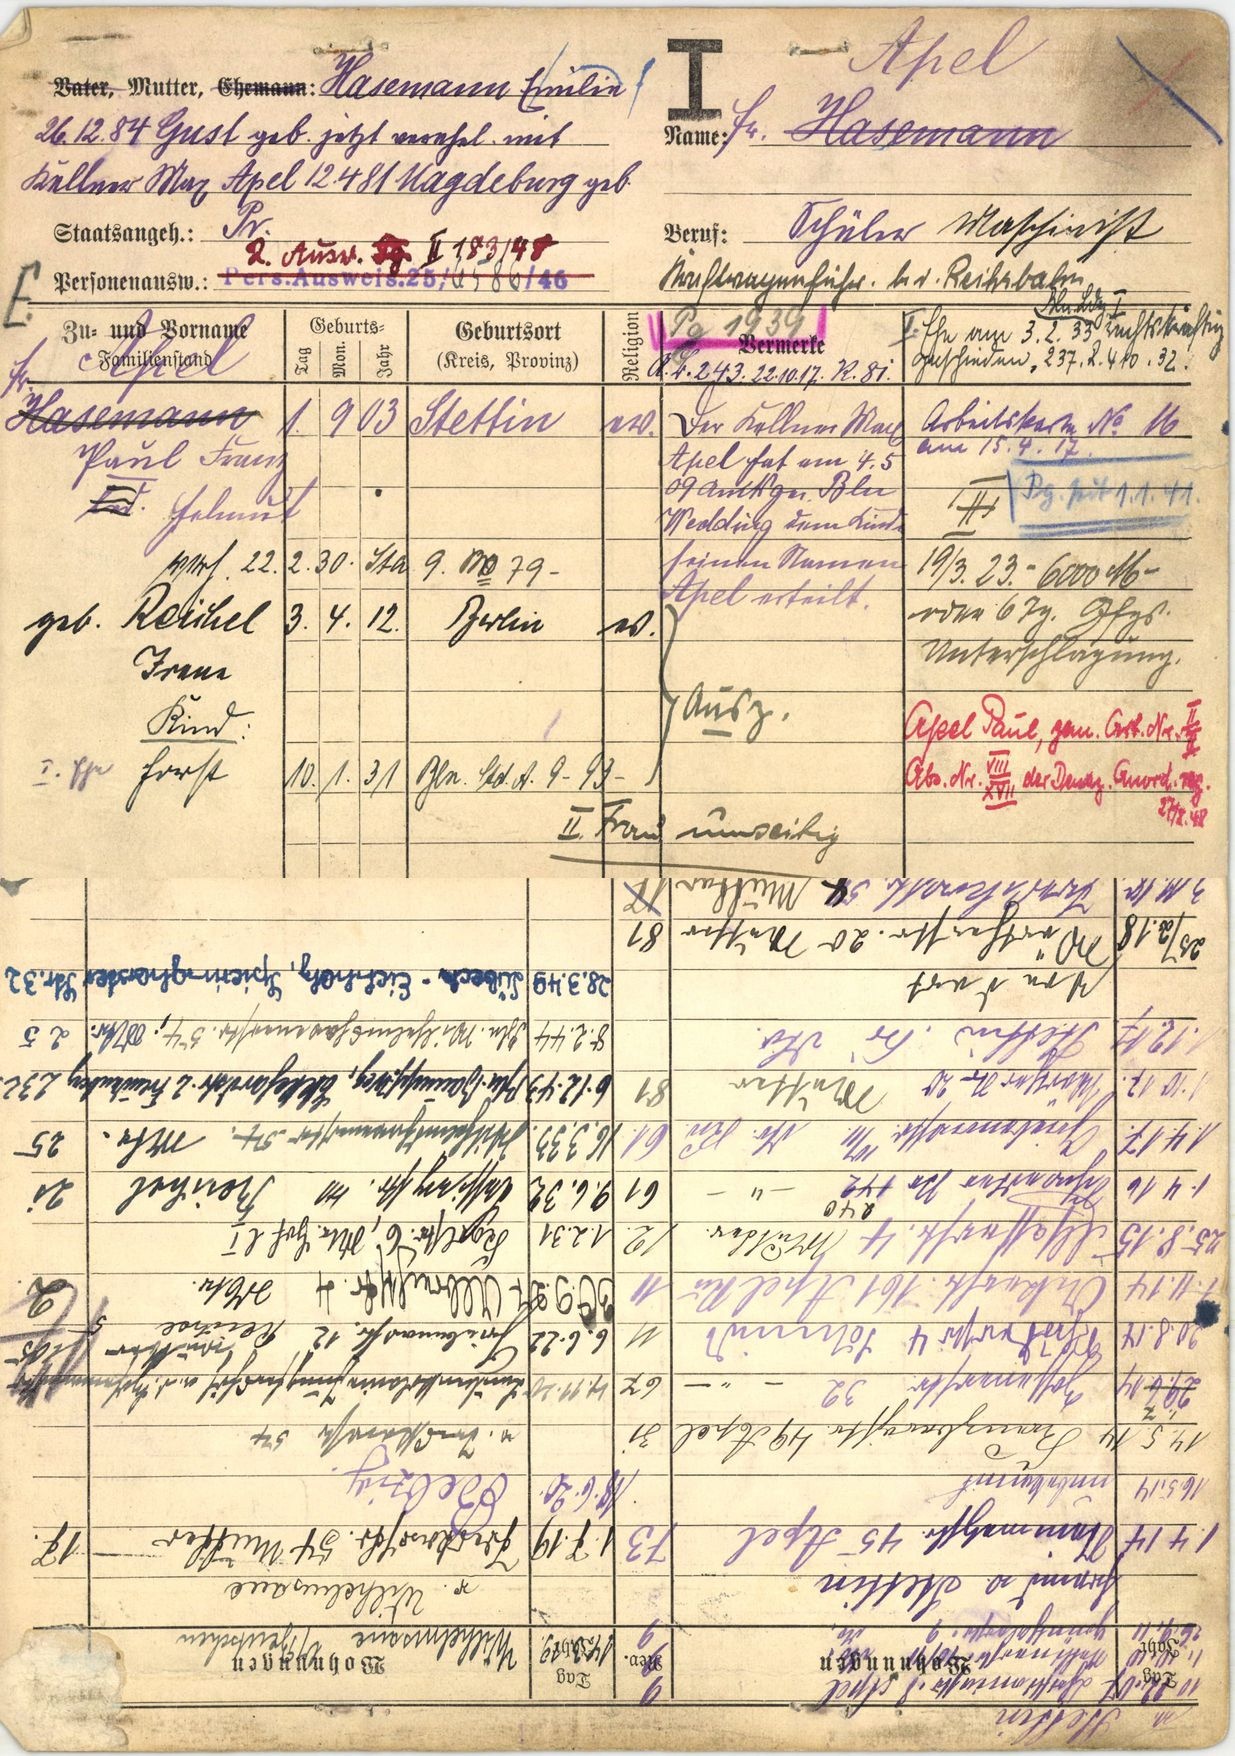
Apel

Fr. Hasemann